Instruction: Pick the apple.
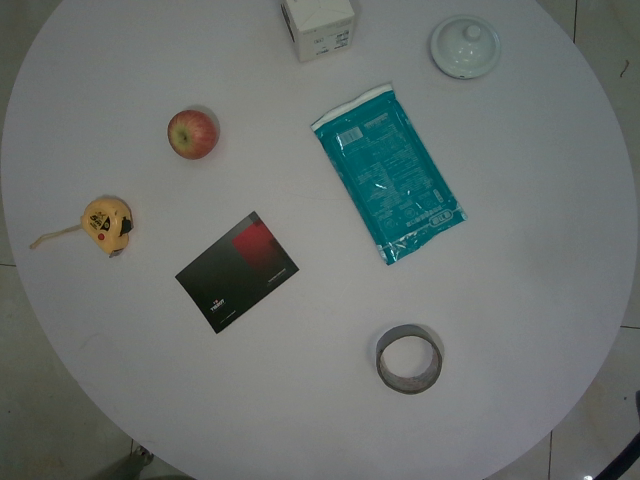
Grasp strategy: vertical